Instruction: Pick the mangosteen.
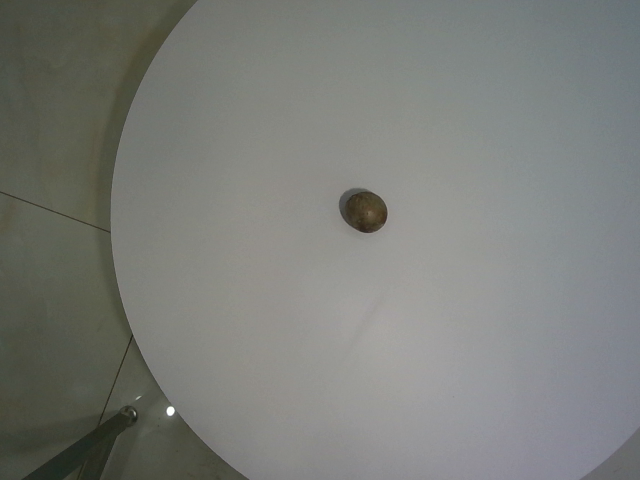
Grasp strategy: vertical